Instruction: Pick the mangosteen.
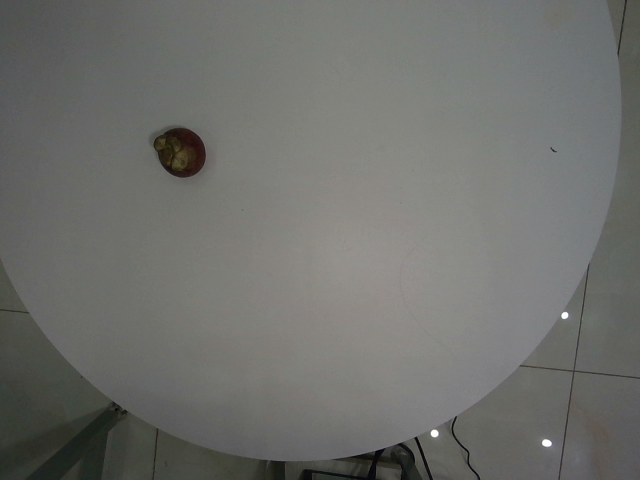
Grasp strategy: vertical